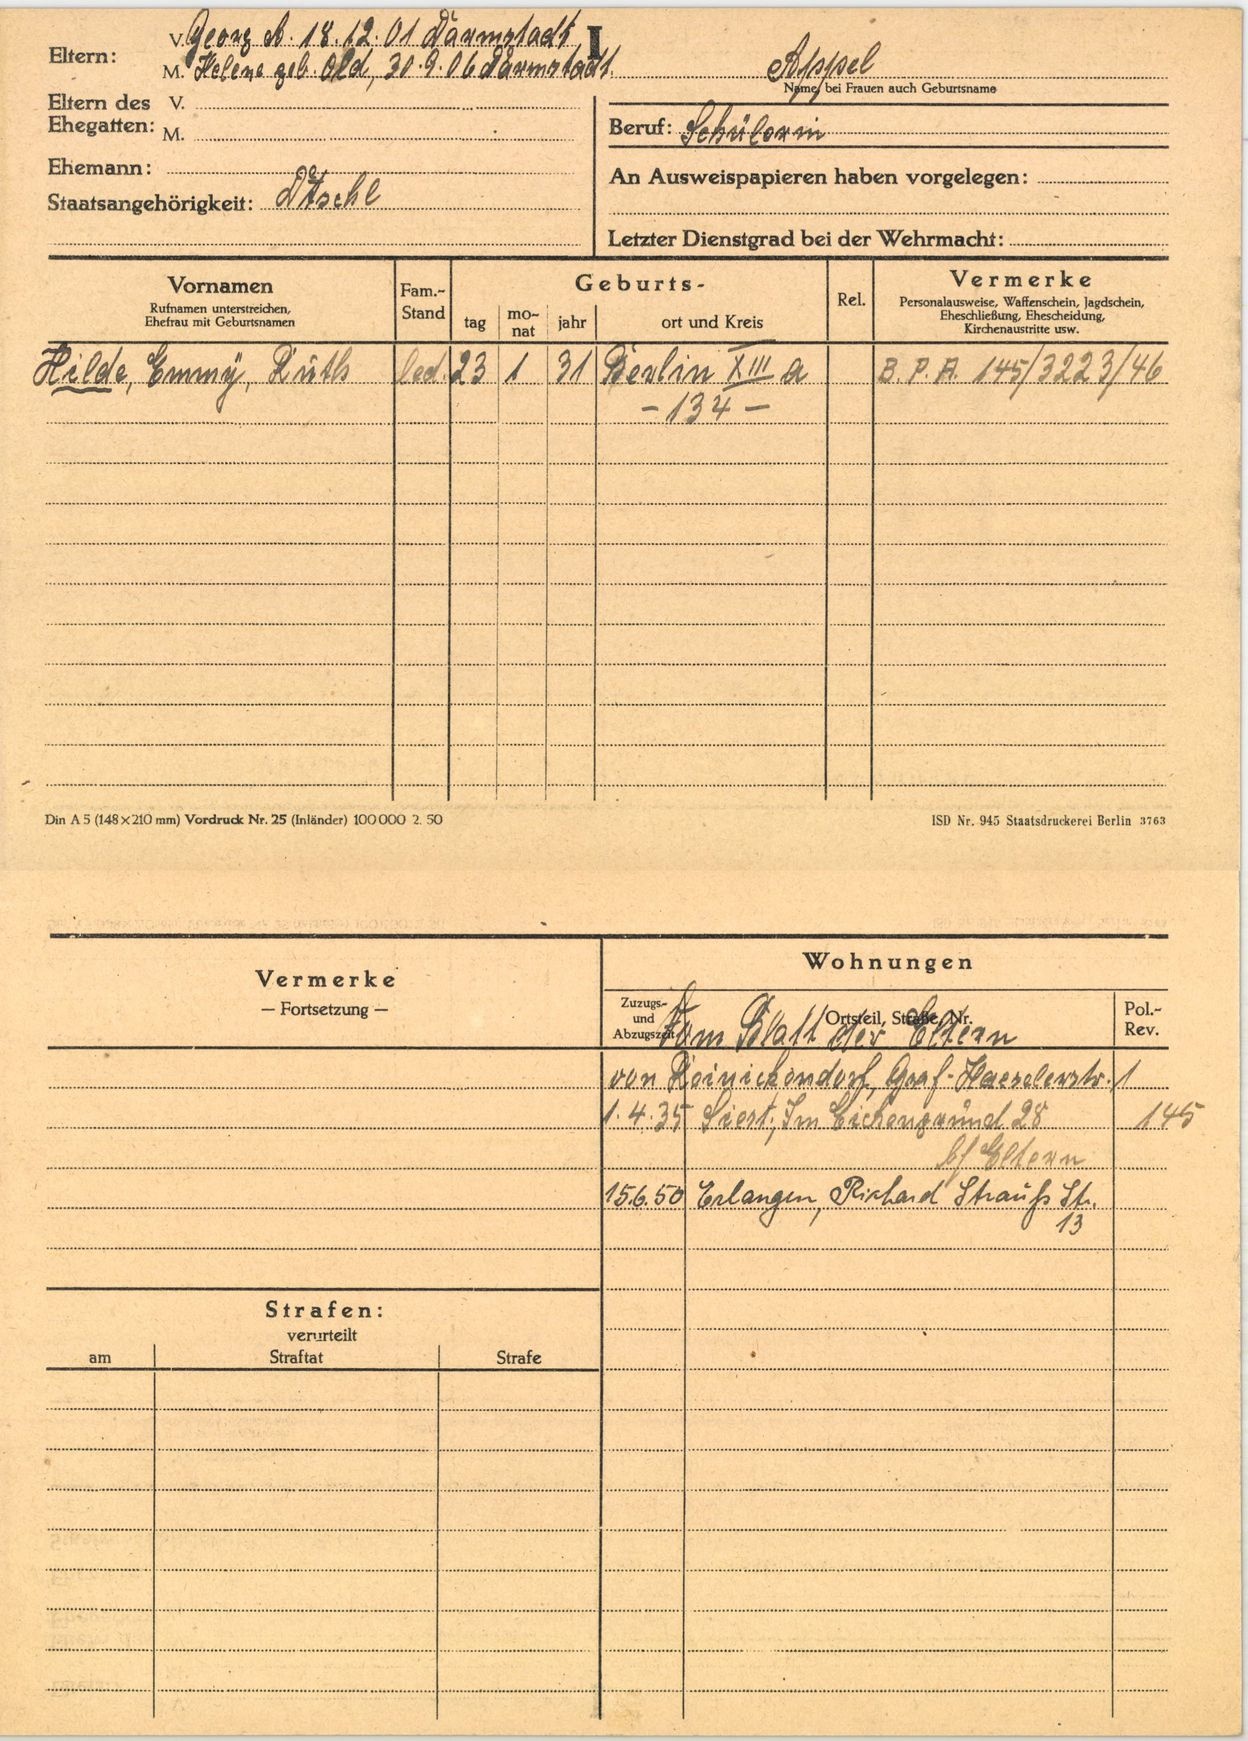
Appel